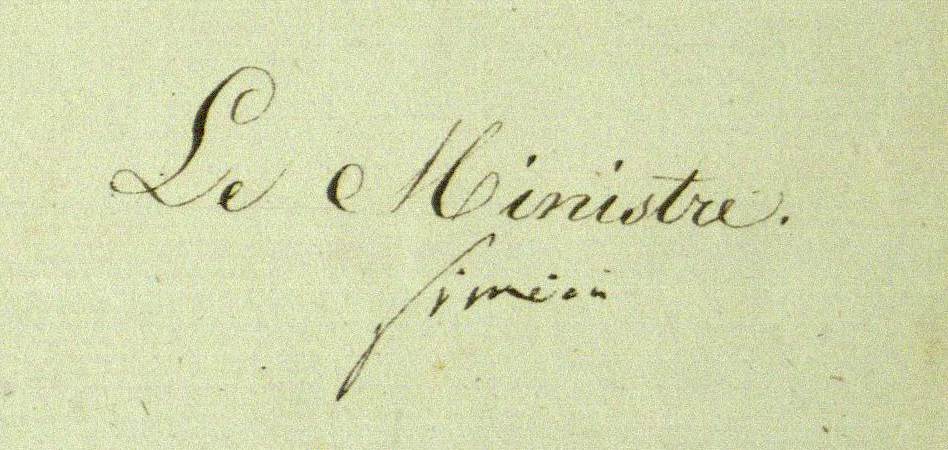
Signature of: joseph jérôme siméon